Question: What is the suspected problem?
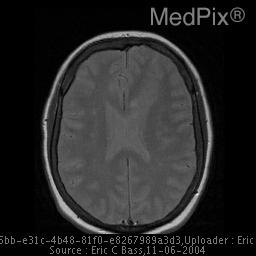
Answer: The findings suggest Broad strip of soft tissue which follows gray matter on all pulse sequences, extending off the left anterior ventricle and into the high left frontal gray matter.  Focal thickening of the cortical gray matter and volume loss is associated.. Heterotopic gray matter in the subependymal region of the lateral ventricles. (Supependymal gray matter heterotopia). The patient might have a history of 54yo female with life long history of epilepsy and seizures..